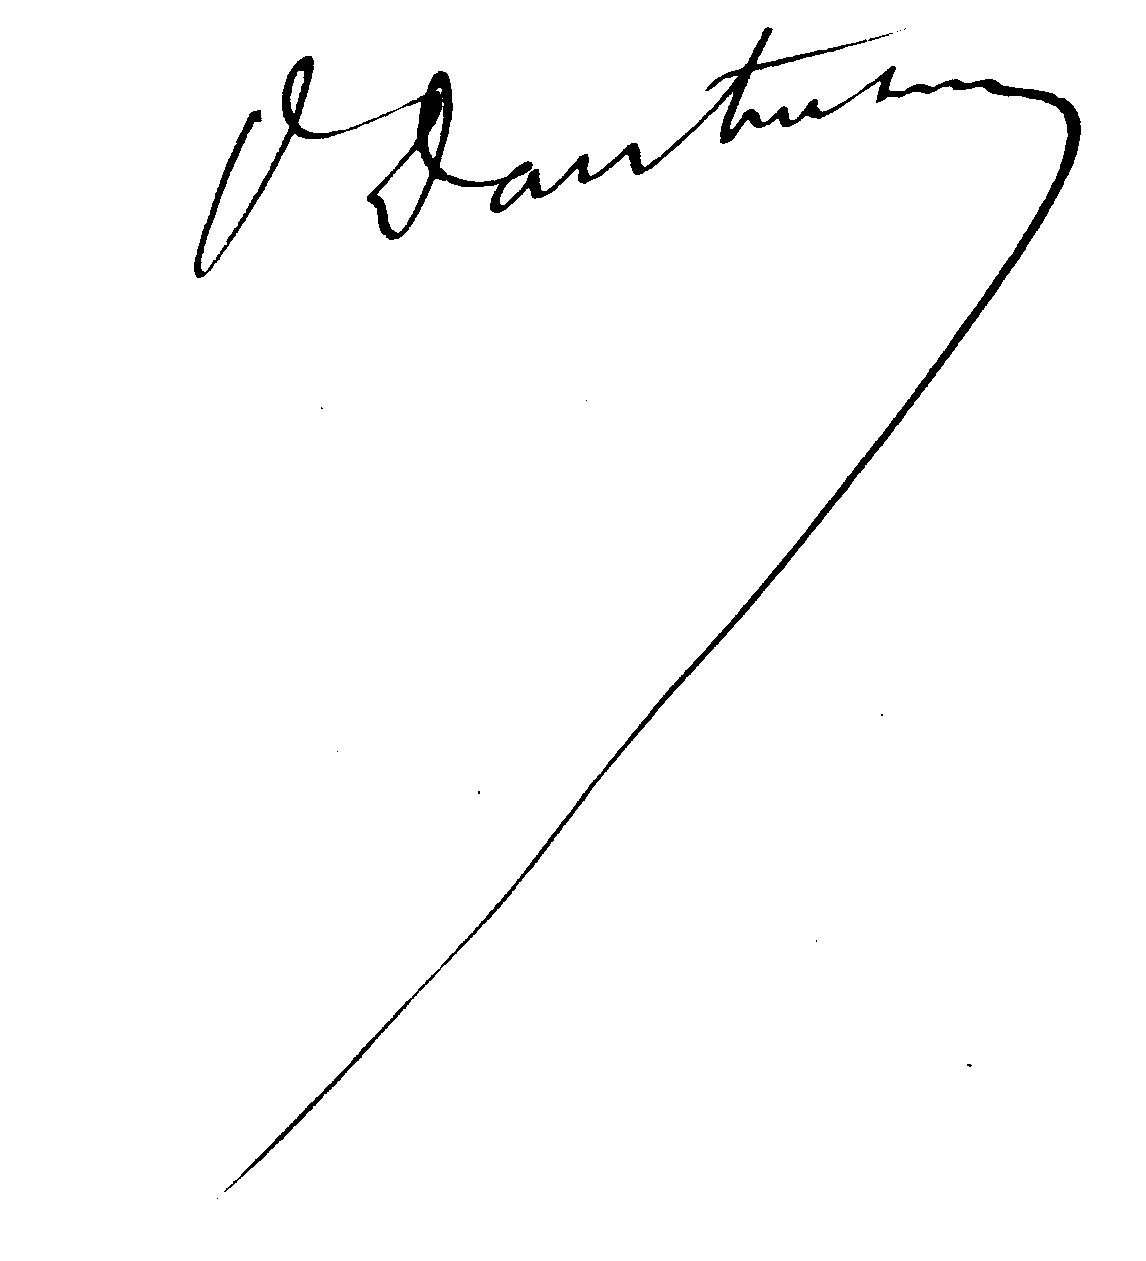
Signature of: david dautresme